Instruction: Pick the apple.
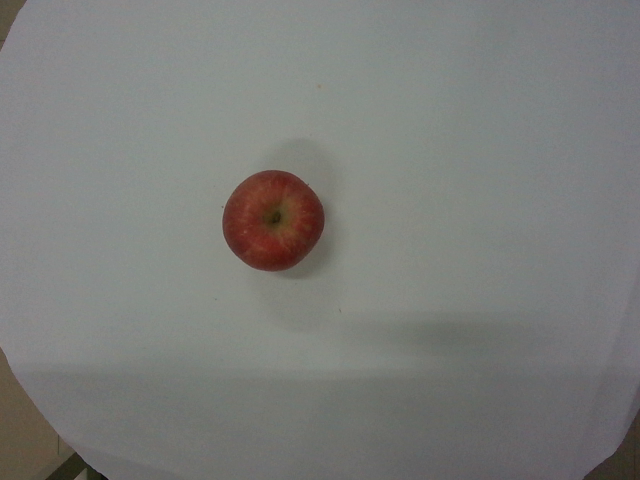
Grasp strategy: vertical